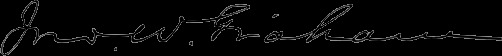
Signature of: john w graham